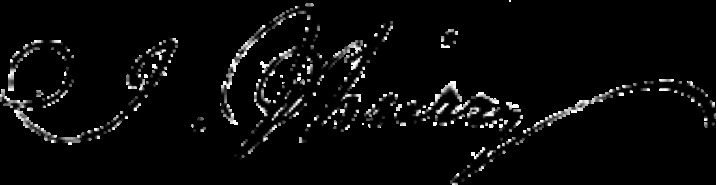
Signature of: joseph thierry